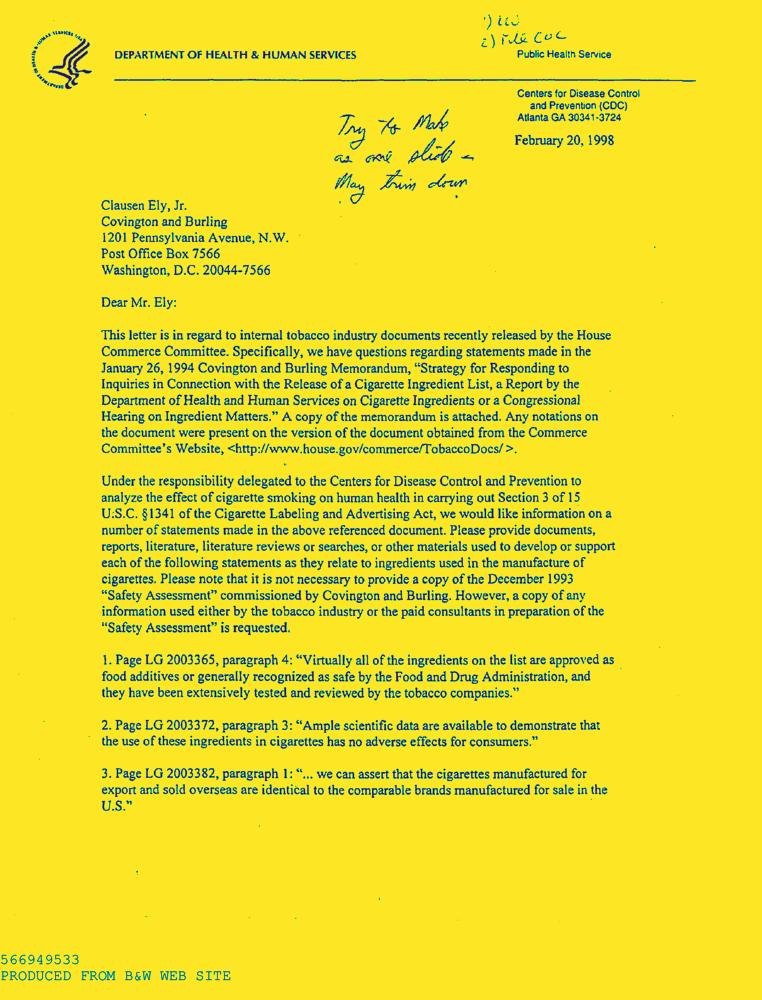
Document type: Letter-Doc